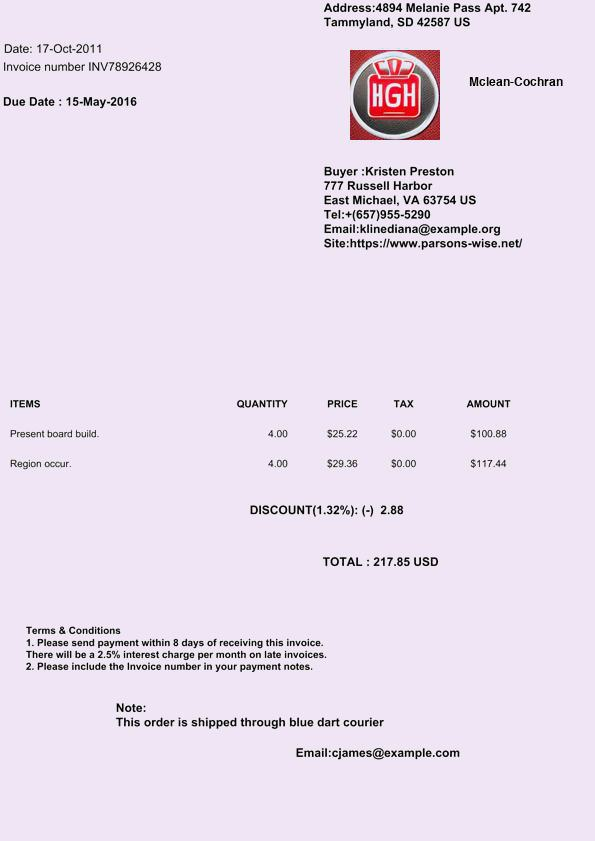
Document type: Invoice